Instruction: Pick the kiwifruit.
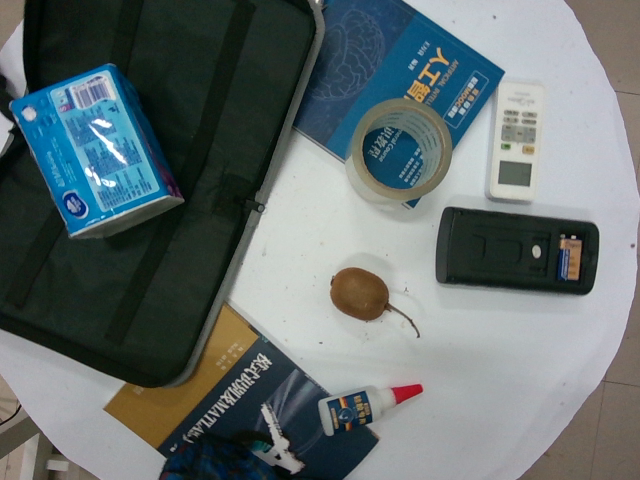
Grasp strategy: vertical